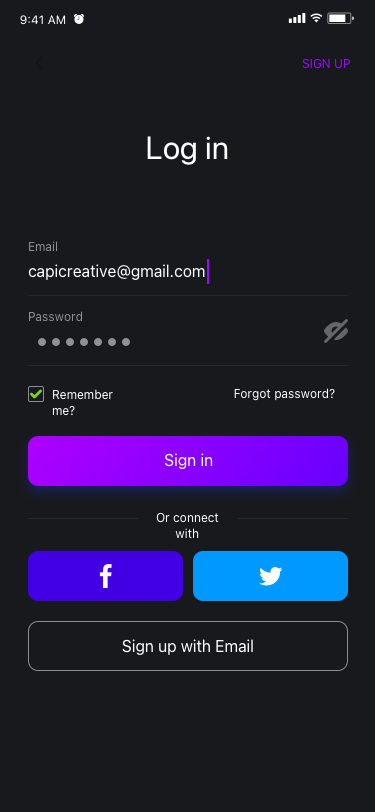
Text in this UI design:
Log in
capicreative@gmail.com
Email
Password
Sign in
Sign up with Email
Remember me?
Or connect with
Forgot password?
UI Text/Heading/H4/Hightlight
UI Text/Heading/H4/Hightlight
UI Text/Heading/H4/Hightlight
SIGN UP
9:41 AM